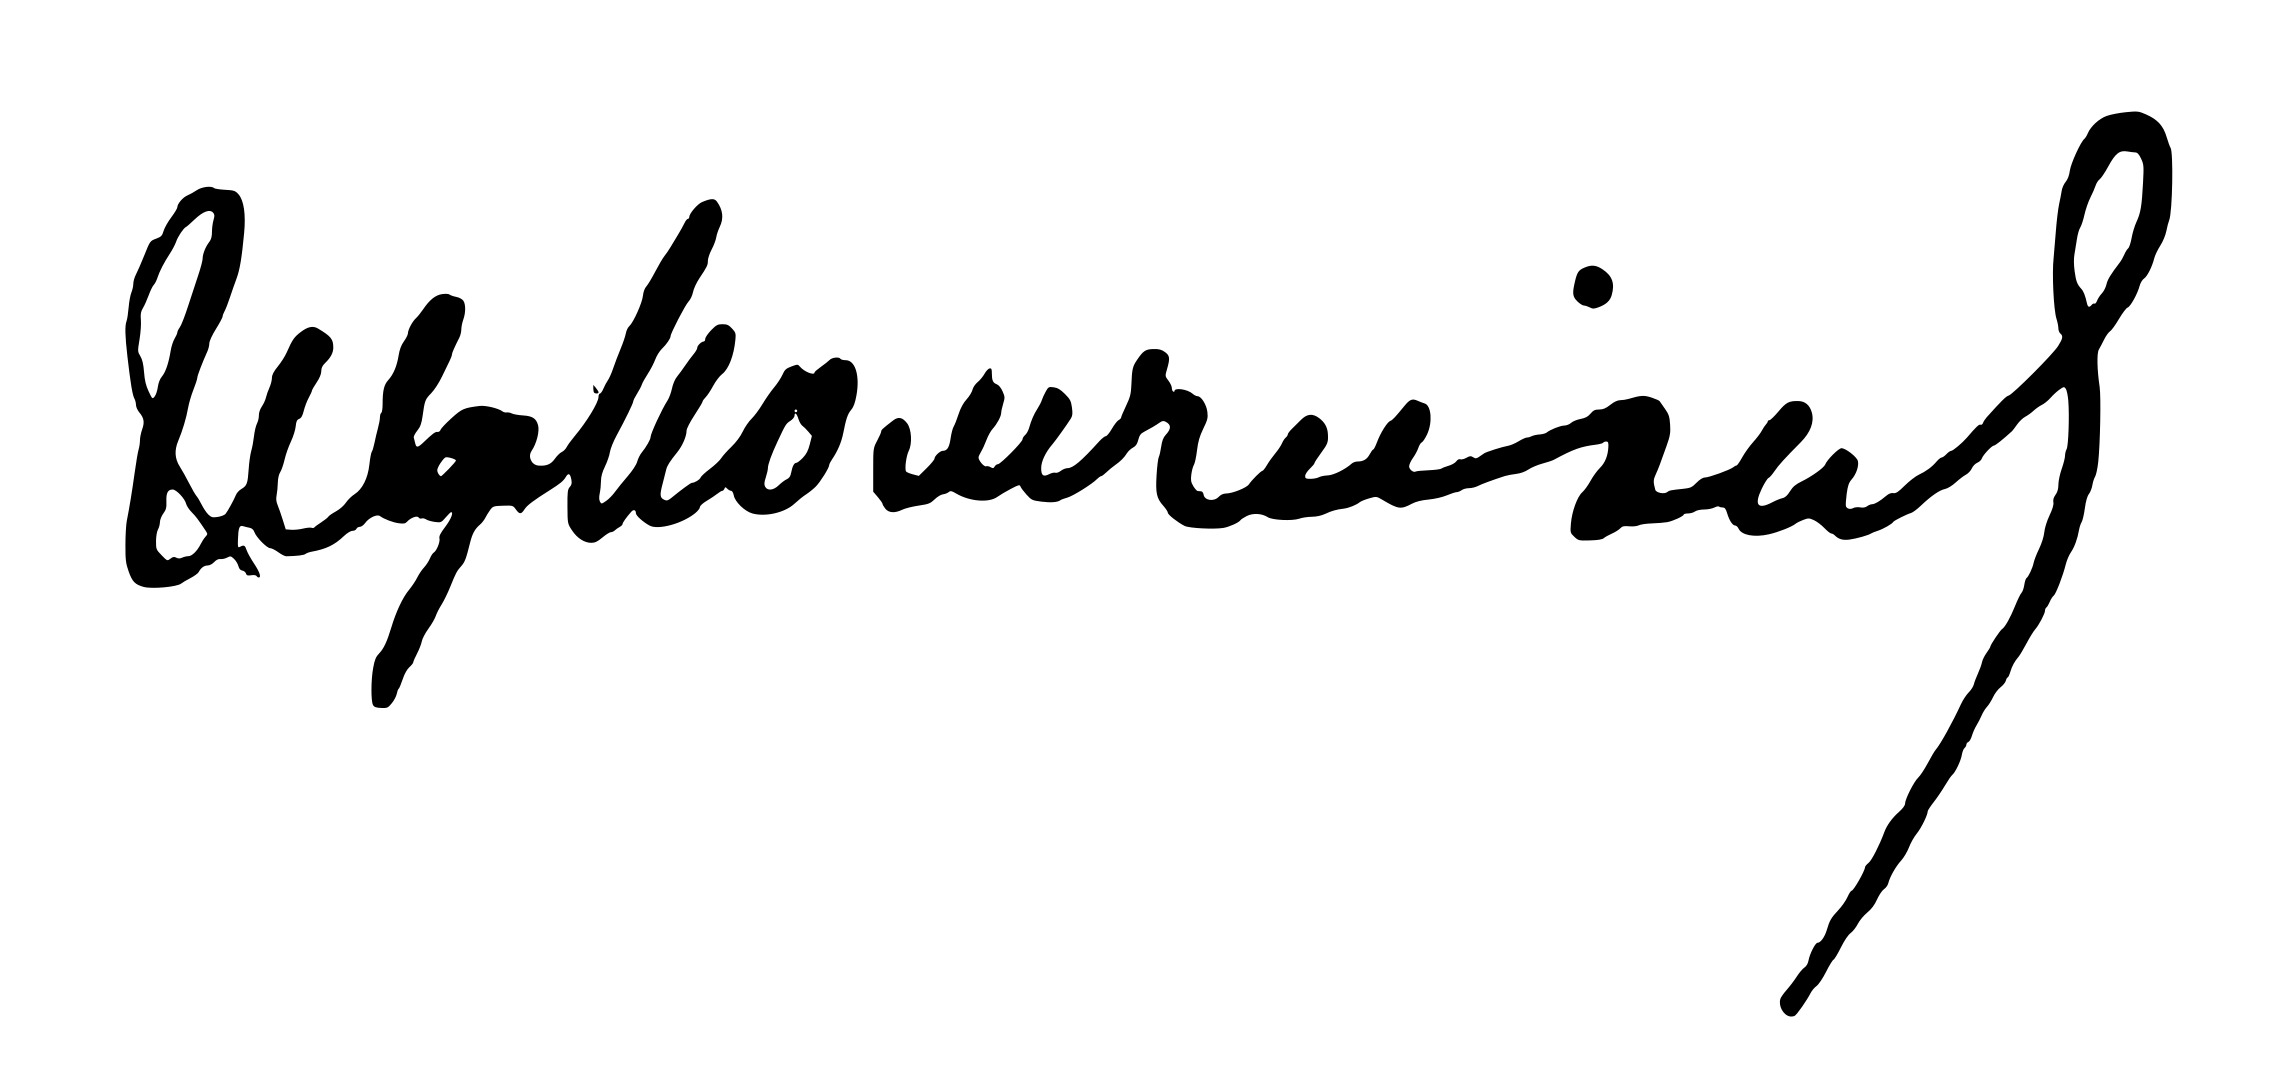
Signature of: ivan momchilov